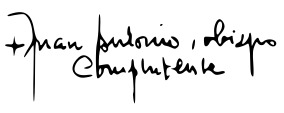
Signature of: juan antonio reig pla